Question: What type of tax is indicated in the document, personal property or real estate?
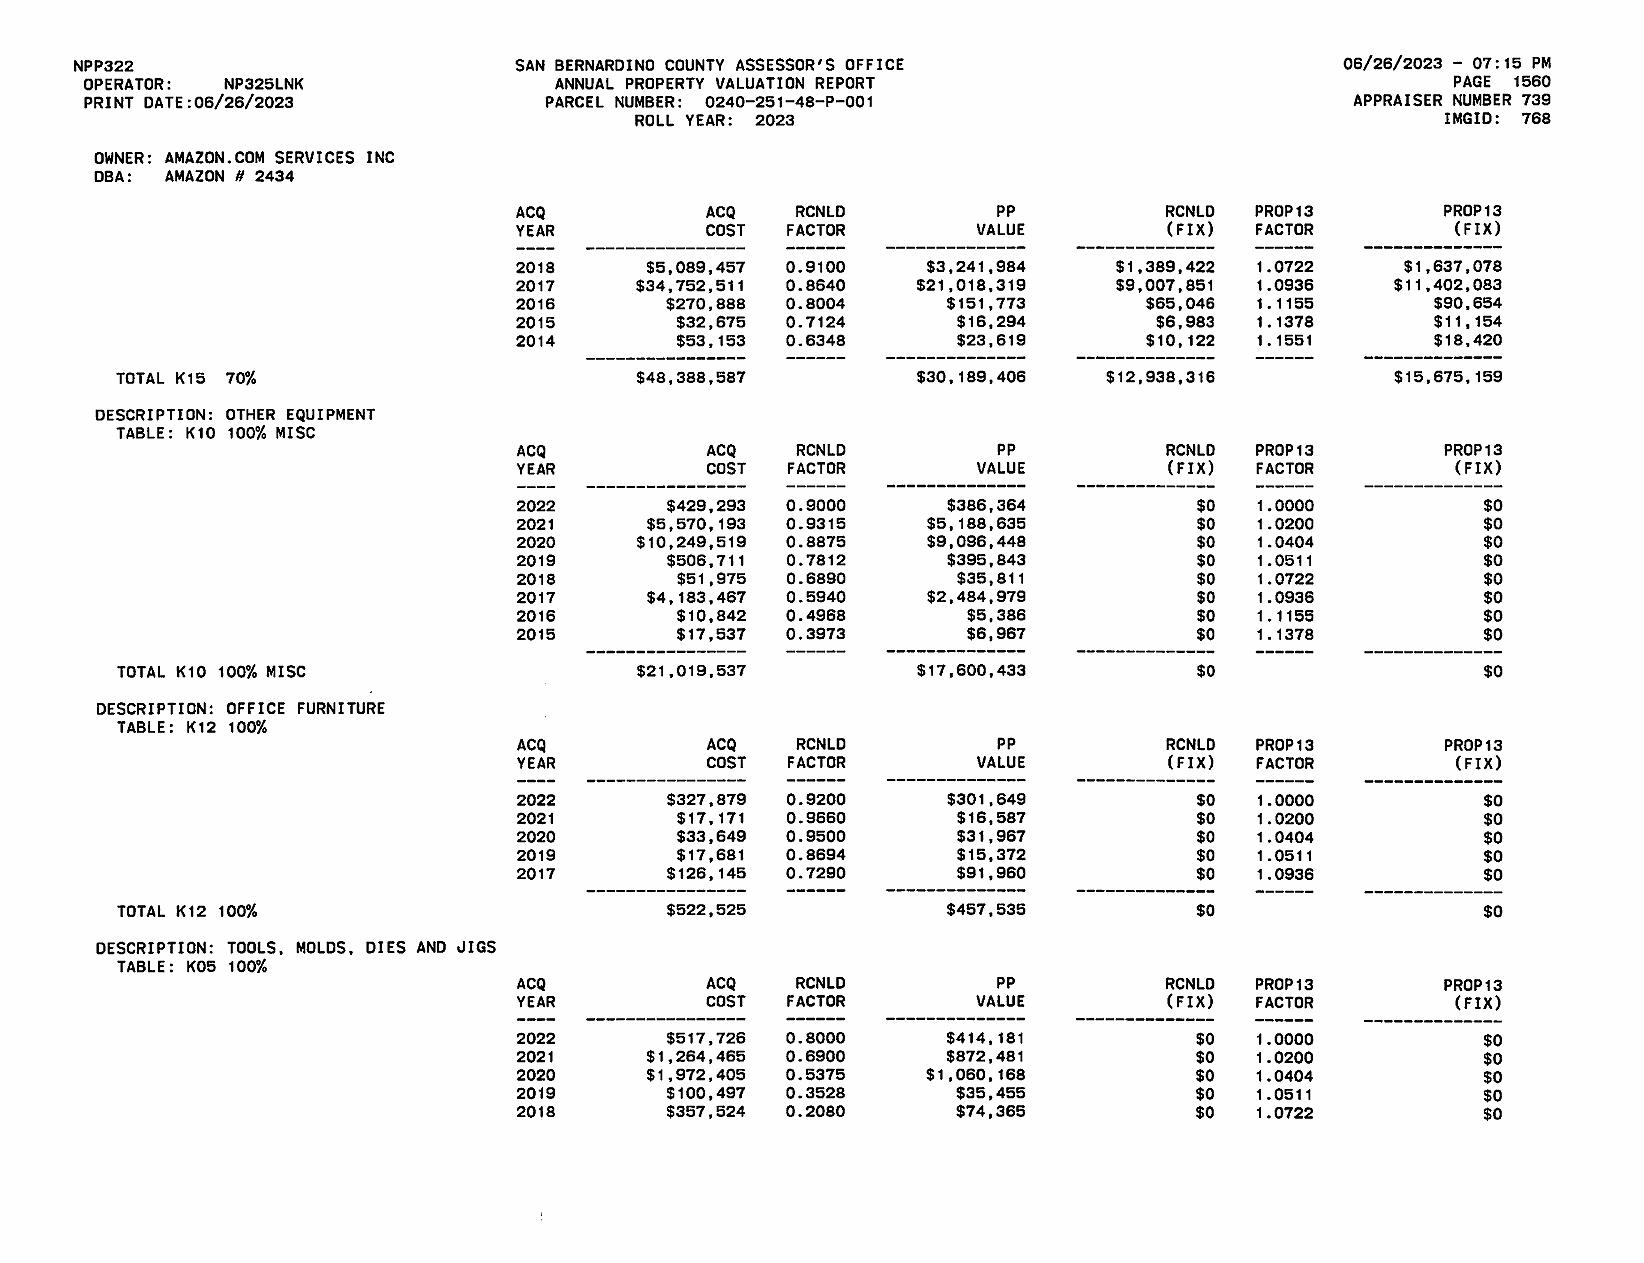
Answer: "Personal Property"